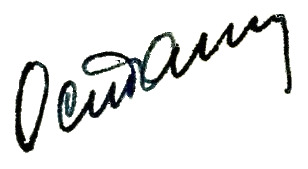
Signature of: valery ostapets